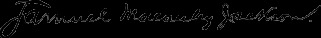
Signature of: samuel macauley jackson